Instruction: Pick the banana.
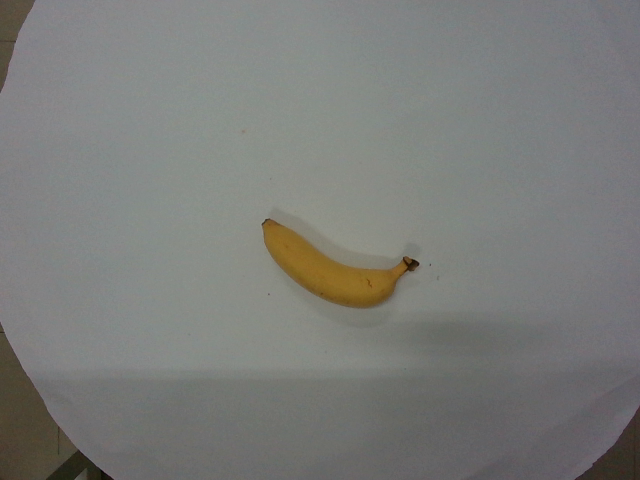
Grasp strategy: vertical